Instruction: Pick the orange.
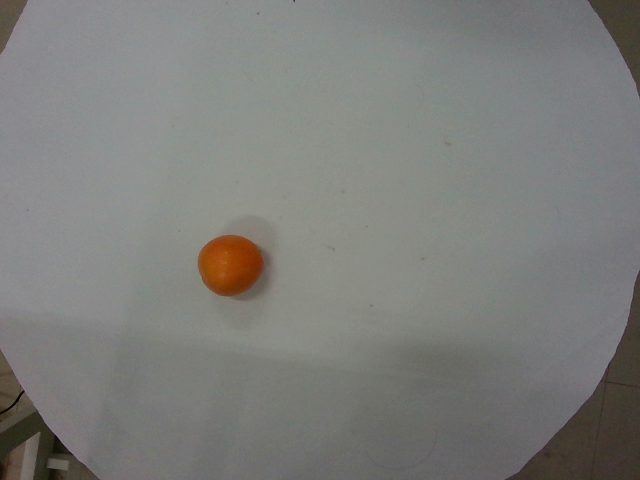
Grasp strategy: vertical